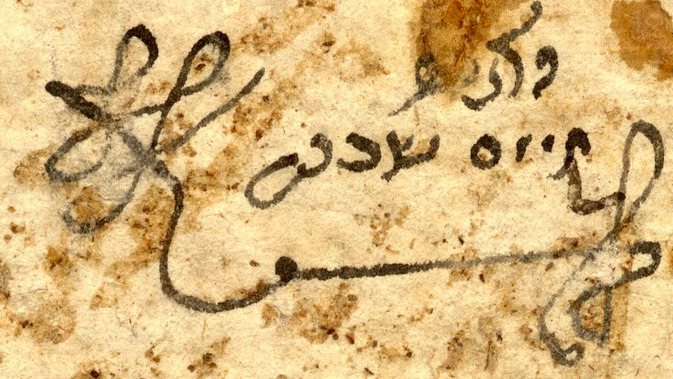
Signature of: hayyim shabbetai